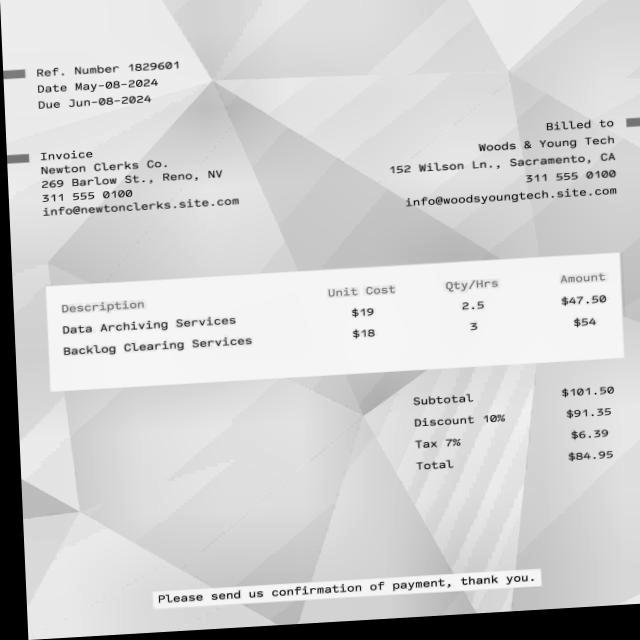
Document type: Invoice